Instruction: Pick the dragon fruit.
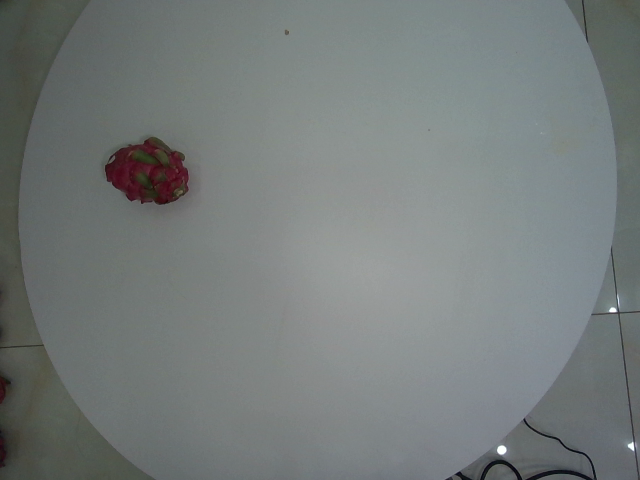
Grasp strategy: vertical